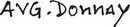
Signature of: auguste donnay